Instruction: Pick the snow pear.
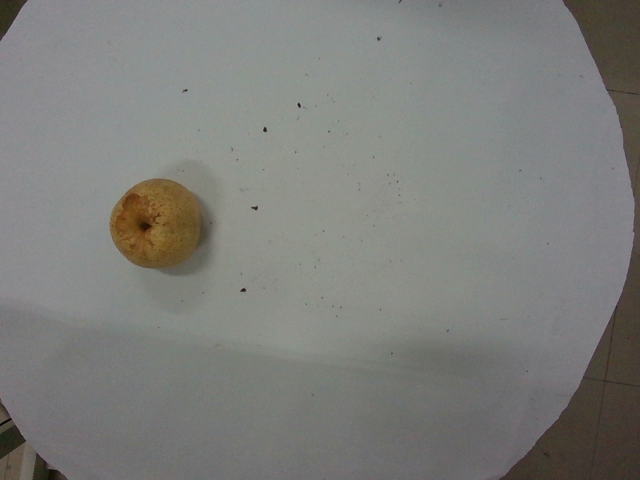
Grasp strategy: vertical